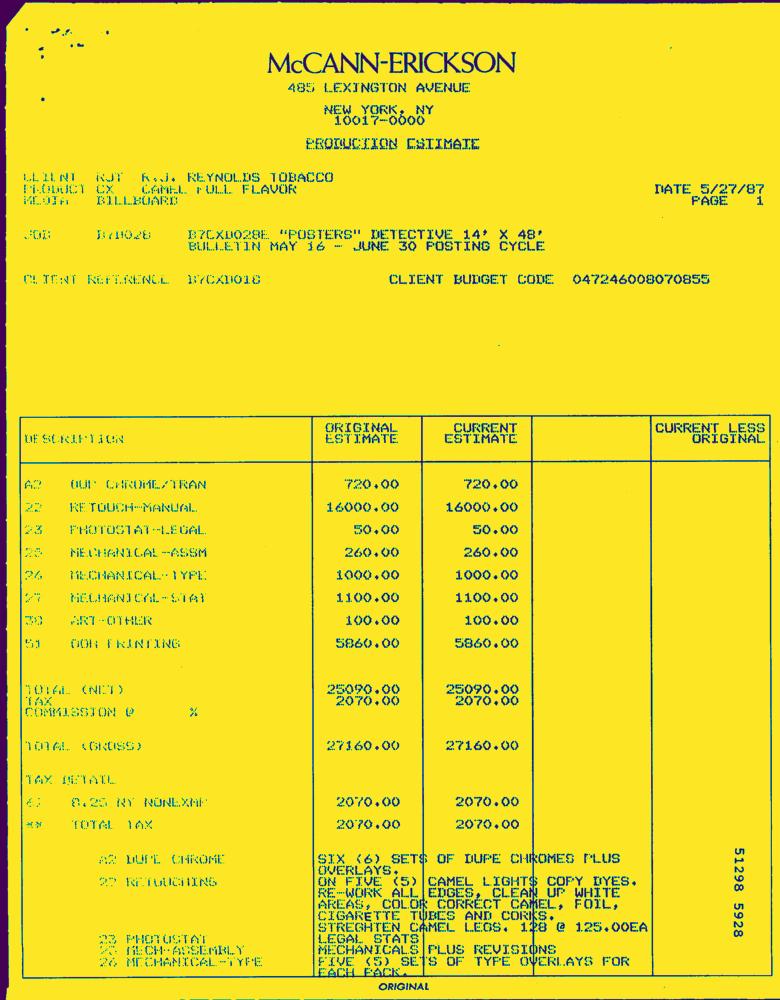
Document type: Invoice-Doc